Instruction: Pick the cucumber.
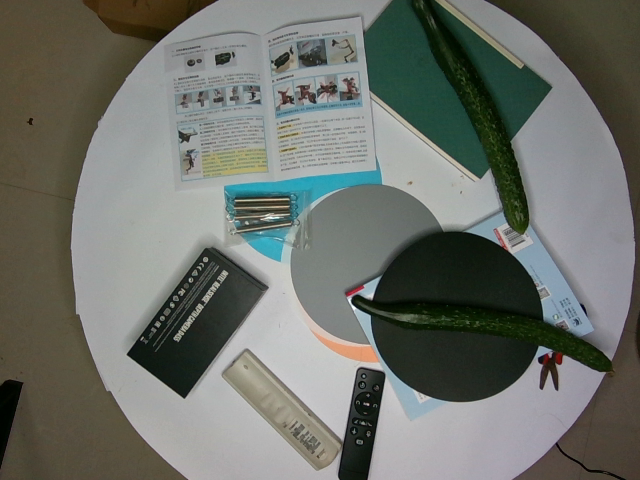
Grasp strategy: vertical